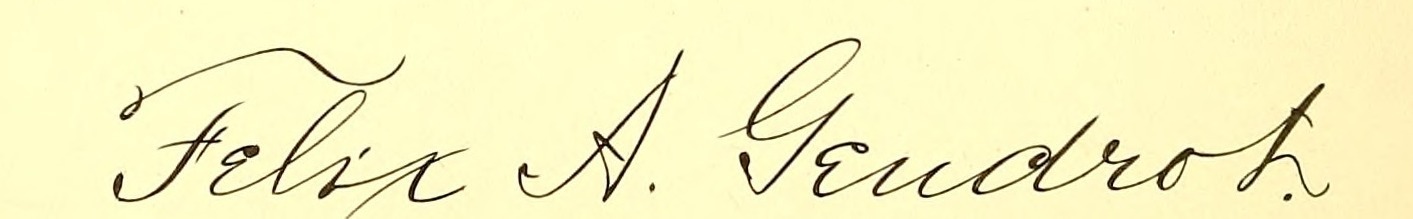
Signature of: felix albert gendrot